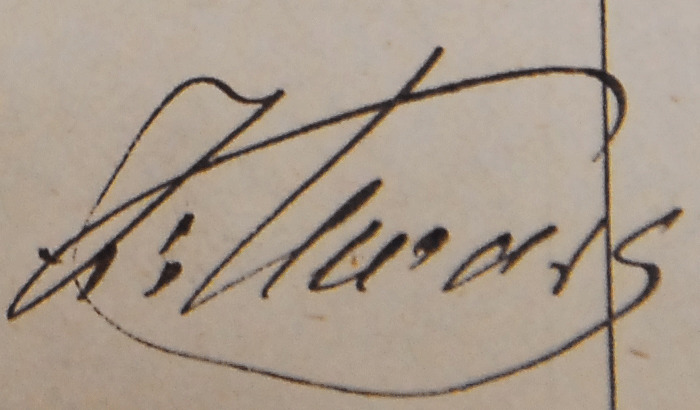
Signature of: johann carl heinrich scholz